Identify and extract the amount in words, amount in numbers, payee name, cheque date, and bank name from the image.
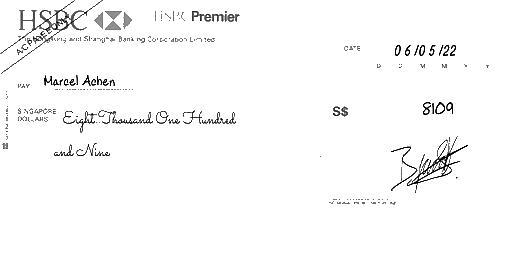
amt_in_words: Eight Thousand One Hundred and Nine
amt_in_figures: 8109
payee_name: Marcel Achen
bank_name: HSBC
cheque_date: 06/05/22